Please extract the written amount, numerical amount, recipient's name, date on the cheque, and the bank's name from the image.
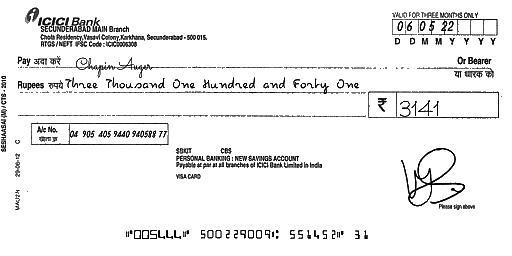
amt_in_words: Three Thousand One Hundred and Forty One
amt_in_figures: 3141
payee_name: Chapin Auger
bank_name: ICICI Bank
cheque_date: 06/05/22